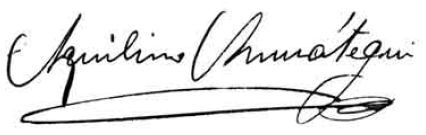
Signature of: aquilino amuátegui